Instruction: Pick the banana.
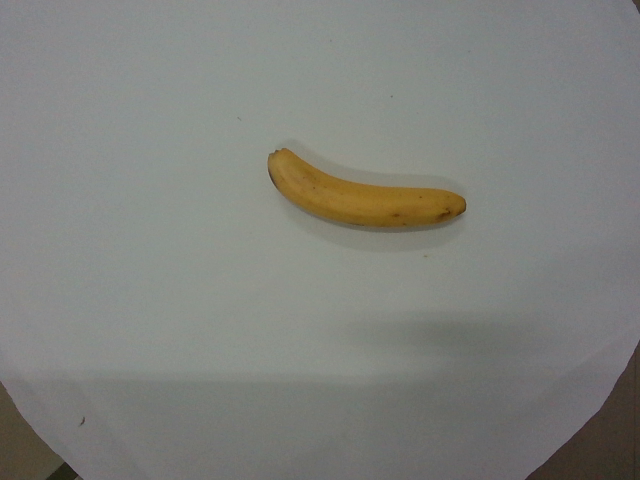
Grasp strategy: vertical